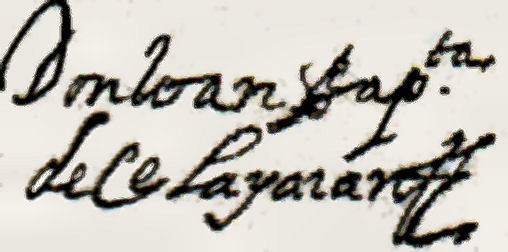
Signature of: juan bauptista de çelayarán y antxia